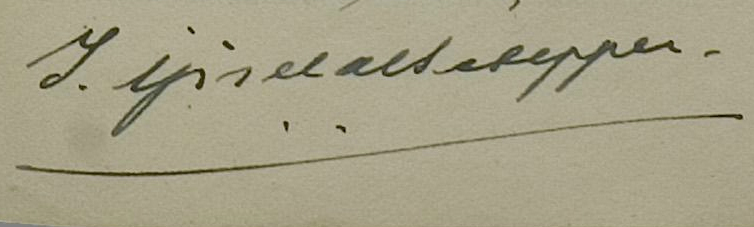
Signature of: isak ijssel de schepper